Question: What do the imaging results show?
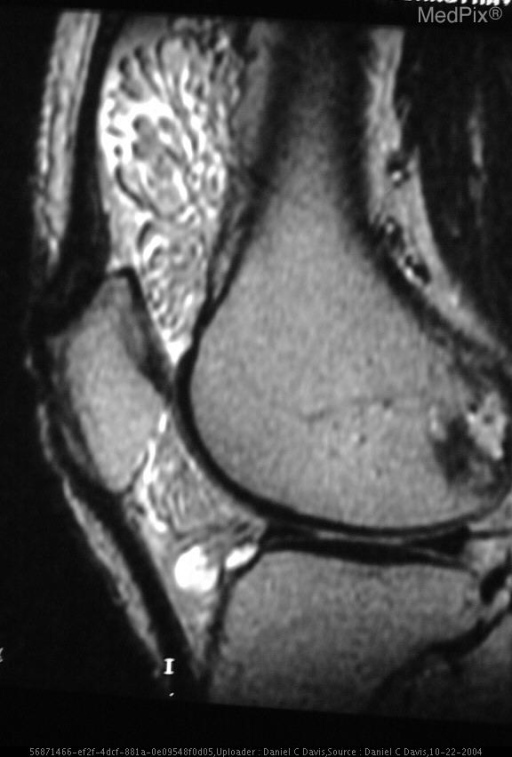
Answer: The imaging shows There are numerous villous-like projections within the joint space of the knee on MR imaging.  These are fatty in signal intensity.  There is an associated effusion. T1 weighted sagittal image of the knee demonstrates an arborizing synovial based mass.  The signal of the mass is low-intermediate and matches that of fat.  There is an assoicated effusion.  No bony involvement is evident..